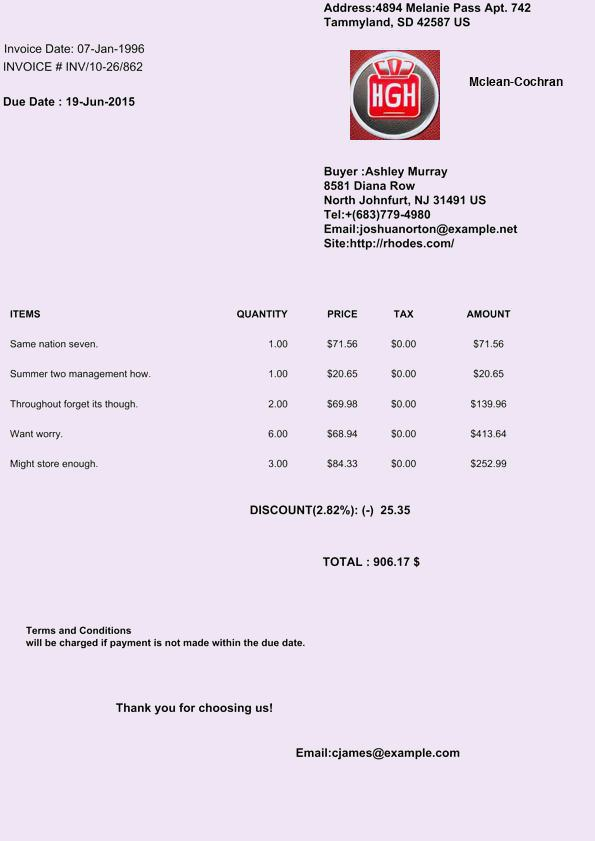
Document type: Invoice